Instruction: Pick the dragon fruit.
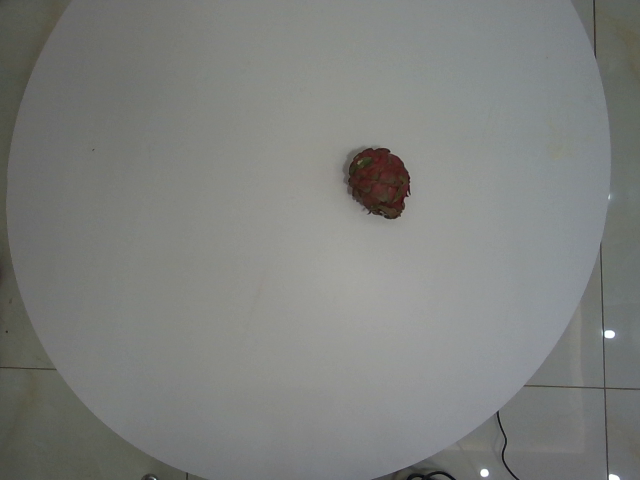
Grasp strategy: vertical